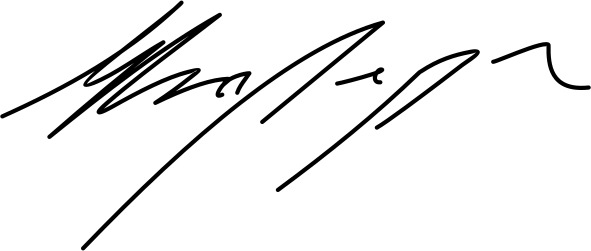
Signature of: elva margariti